Question: Talk about the condition:
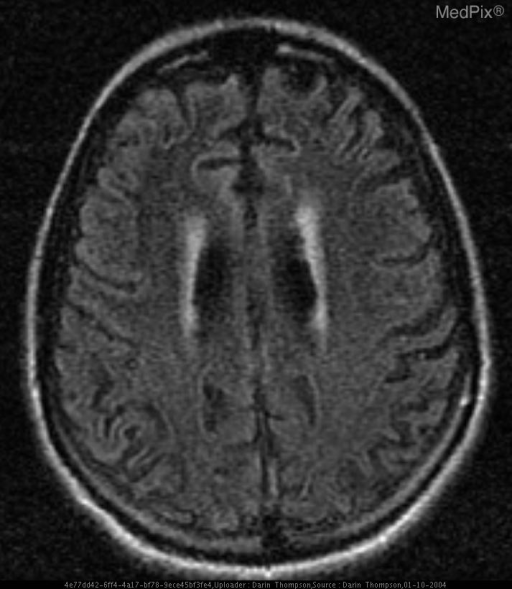
Answer: The disease is discussed as: Creutzfeldt-Jacob Disease and variant CJD are in a group of transmissible spongiform encephalopathies (TSEs), also known as prion diseases.  The hallmark of a TSE disease is misshapen protein molecules that clump together and accumulate in brain tissue. Misshapen prion proteins have the ability to change their shape and cause other proteins of the same type malform.
Other TSEs include Kuru, fatal familial insomnia, bovine spongiform encephalopathy in cattle ,scrapie in sheep and goats, and chronic wasting disease in deer and elk.

Creutzfeldt-Jakob disease (CJD) is a rare fatal dementing illness caused by a prion agent.  Antemortem diagnosis remains problematic because of variation in clinical presentation and lack of definitive clinical findings (classic triad of dementia, myoclonic jerks, and EEG abnormalities).

T2WI, FLAIR and Diffusion imaging may show abnormalities in the basal ganglia (caudate and putamen), thalamus and cerebral cortex. Up to 21% of sporatdic CJD may have a normal MRI. MR Spectroscopy may show nonspecific depression of N-acetylaspartate (NAA).

Diffusion imaging may show increased signal with ribbon-like signal abnormalities in cerebral cortex and/or diffuse  hyperintensities in basal ganglia, or even thalamus (particularly the pulvinar [posterior thalamus] in variant CJD.  Both increased and decreased ADC signal has been seen. Diffusion imaging is more sensitive than T2/FLAIR with abnormalities reported as early as 1 month after onset of symptoms. Abnormal DW imaging changes may be present in patients with CJD who have normal EEGs and normal CSF studies. The reason for the increased T2 and diffusion abnormalities are not well understood and it is unclear wheather these findings are specific for CJD or of the prion diseases in general.